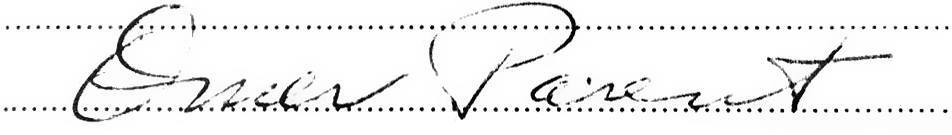
Signature of: omer parent